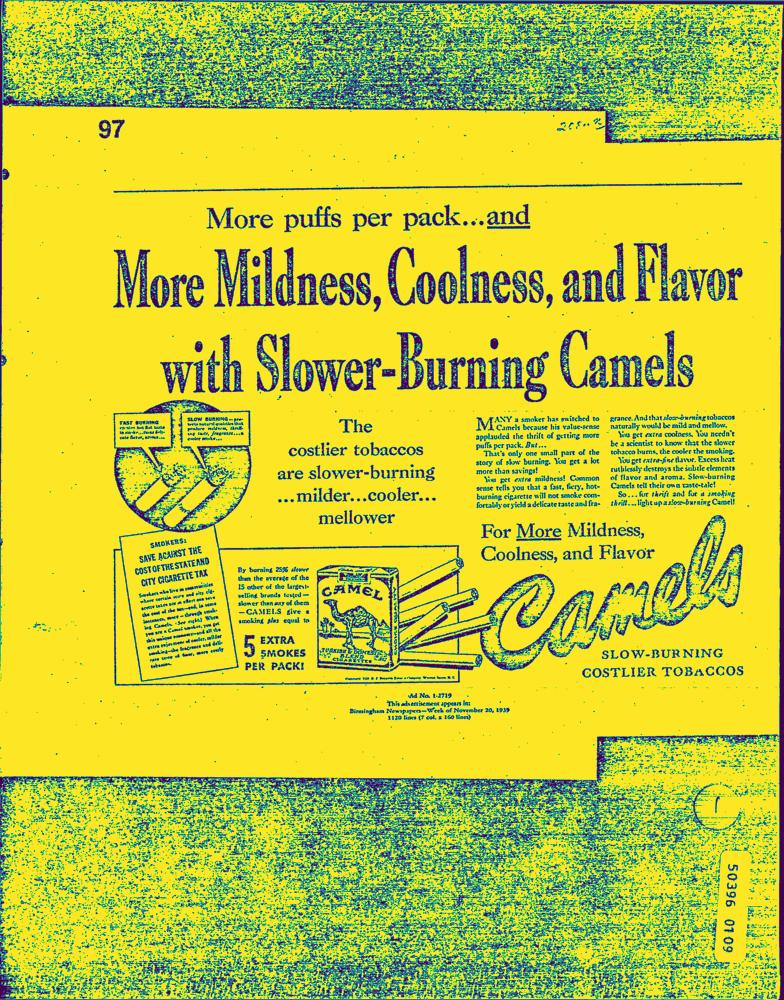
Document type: AD